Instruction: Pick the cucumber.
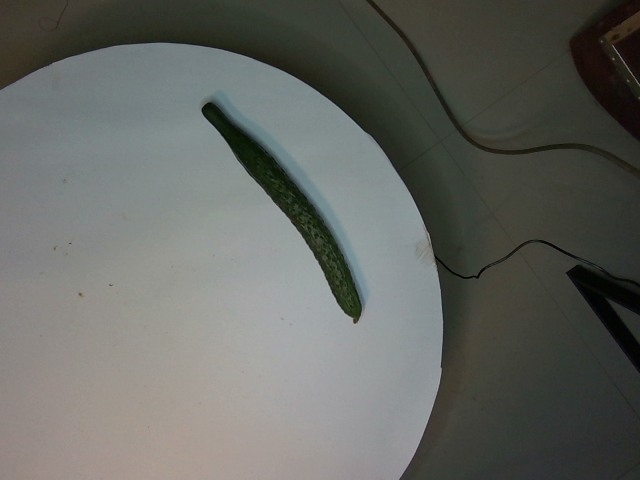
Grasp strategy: vertical